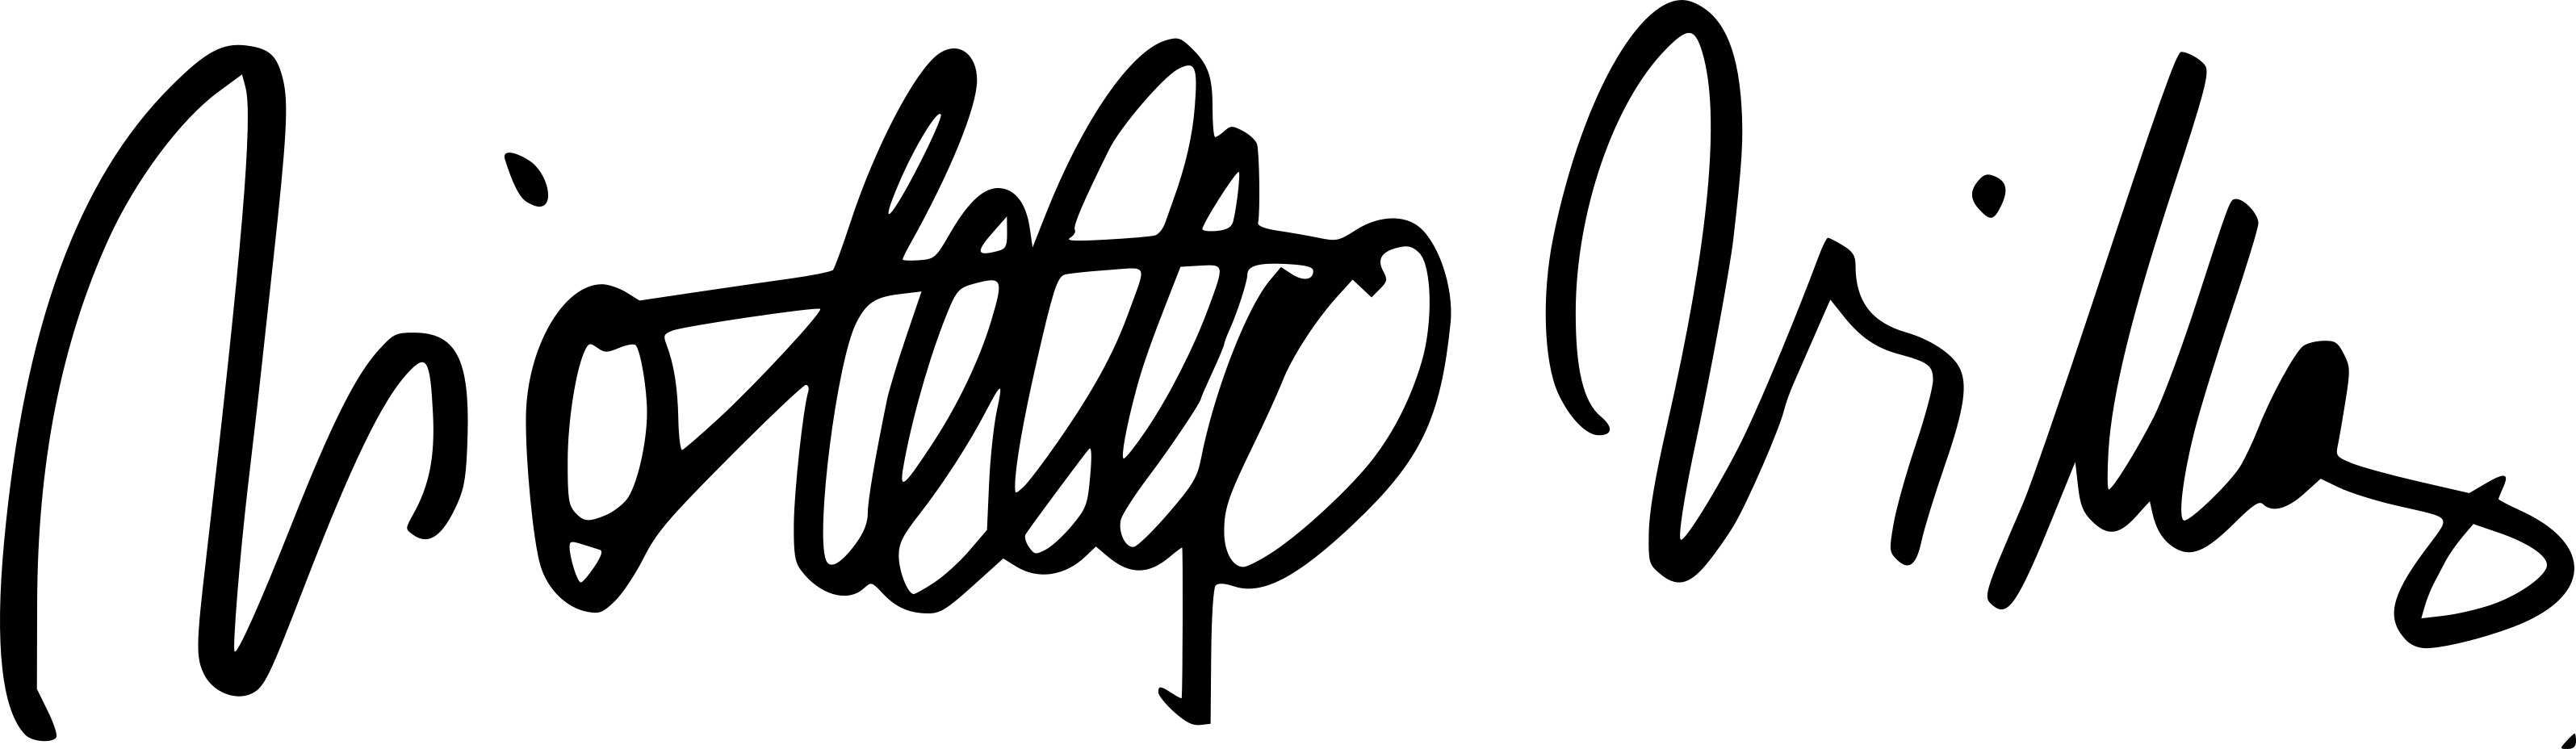
Signature of: violetta villas